Question: How is the history relevant to the case?
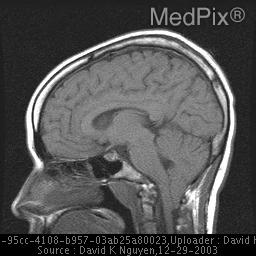
Answer: The patient's history of The patient is a 24 year old female who presents with paroxysmal episodes of loss of fine motor control of all of her extremities.  The episodes last several hours and involve slurred speech and difficulty walking.  She presented to the hospital for evaluation. is key in understanding the case.